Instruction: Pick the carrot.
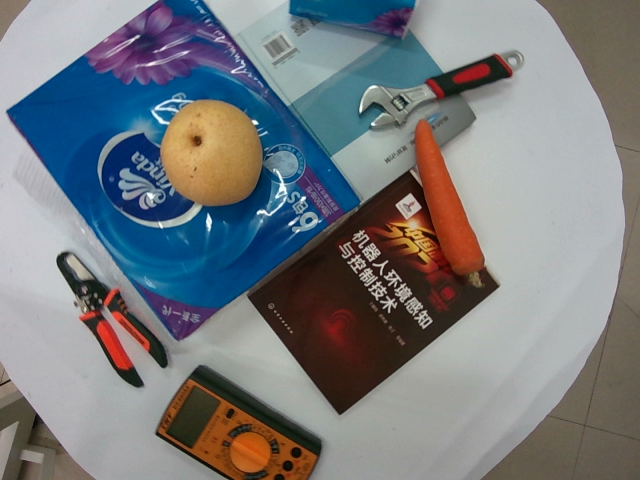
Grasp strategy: vertical